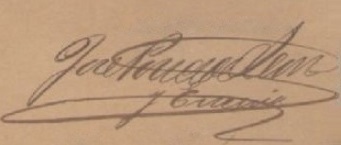
Signature of: josé ponce de león y encina